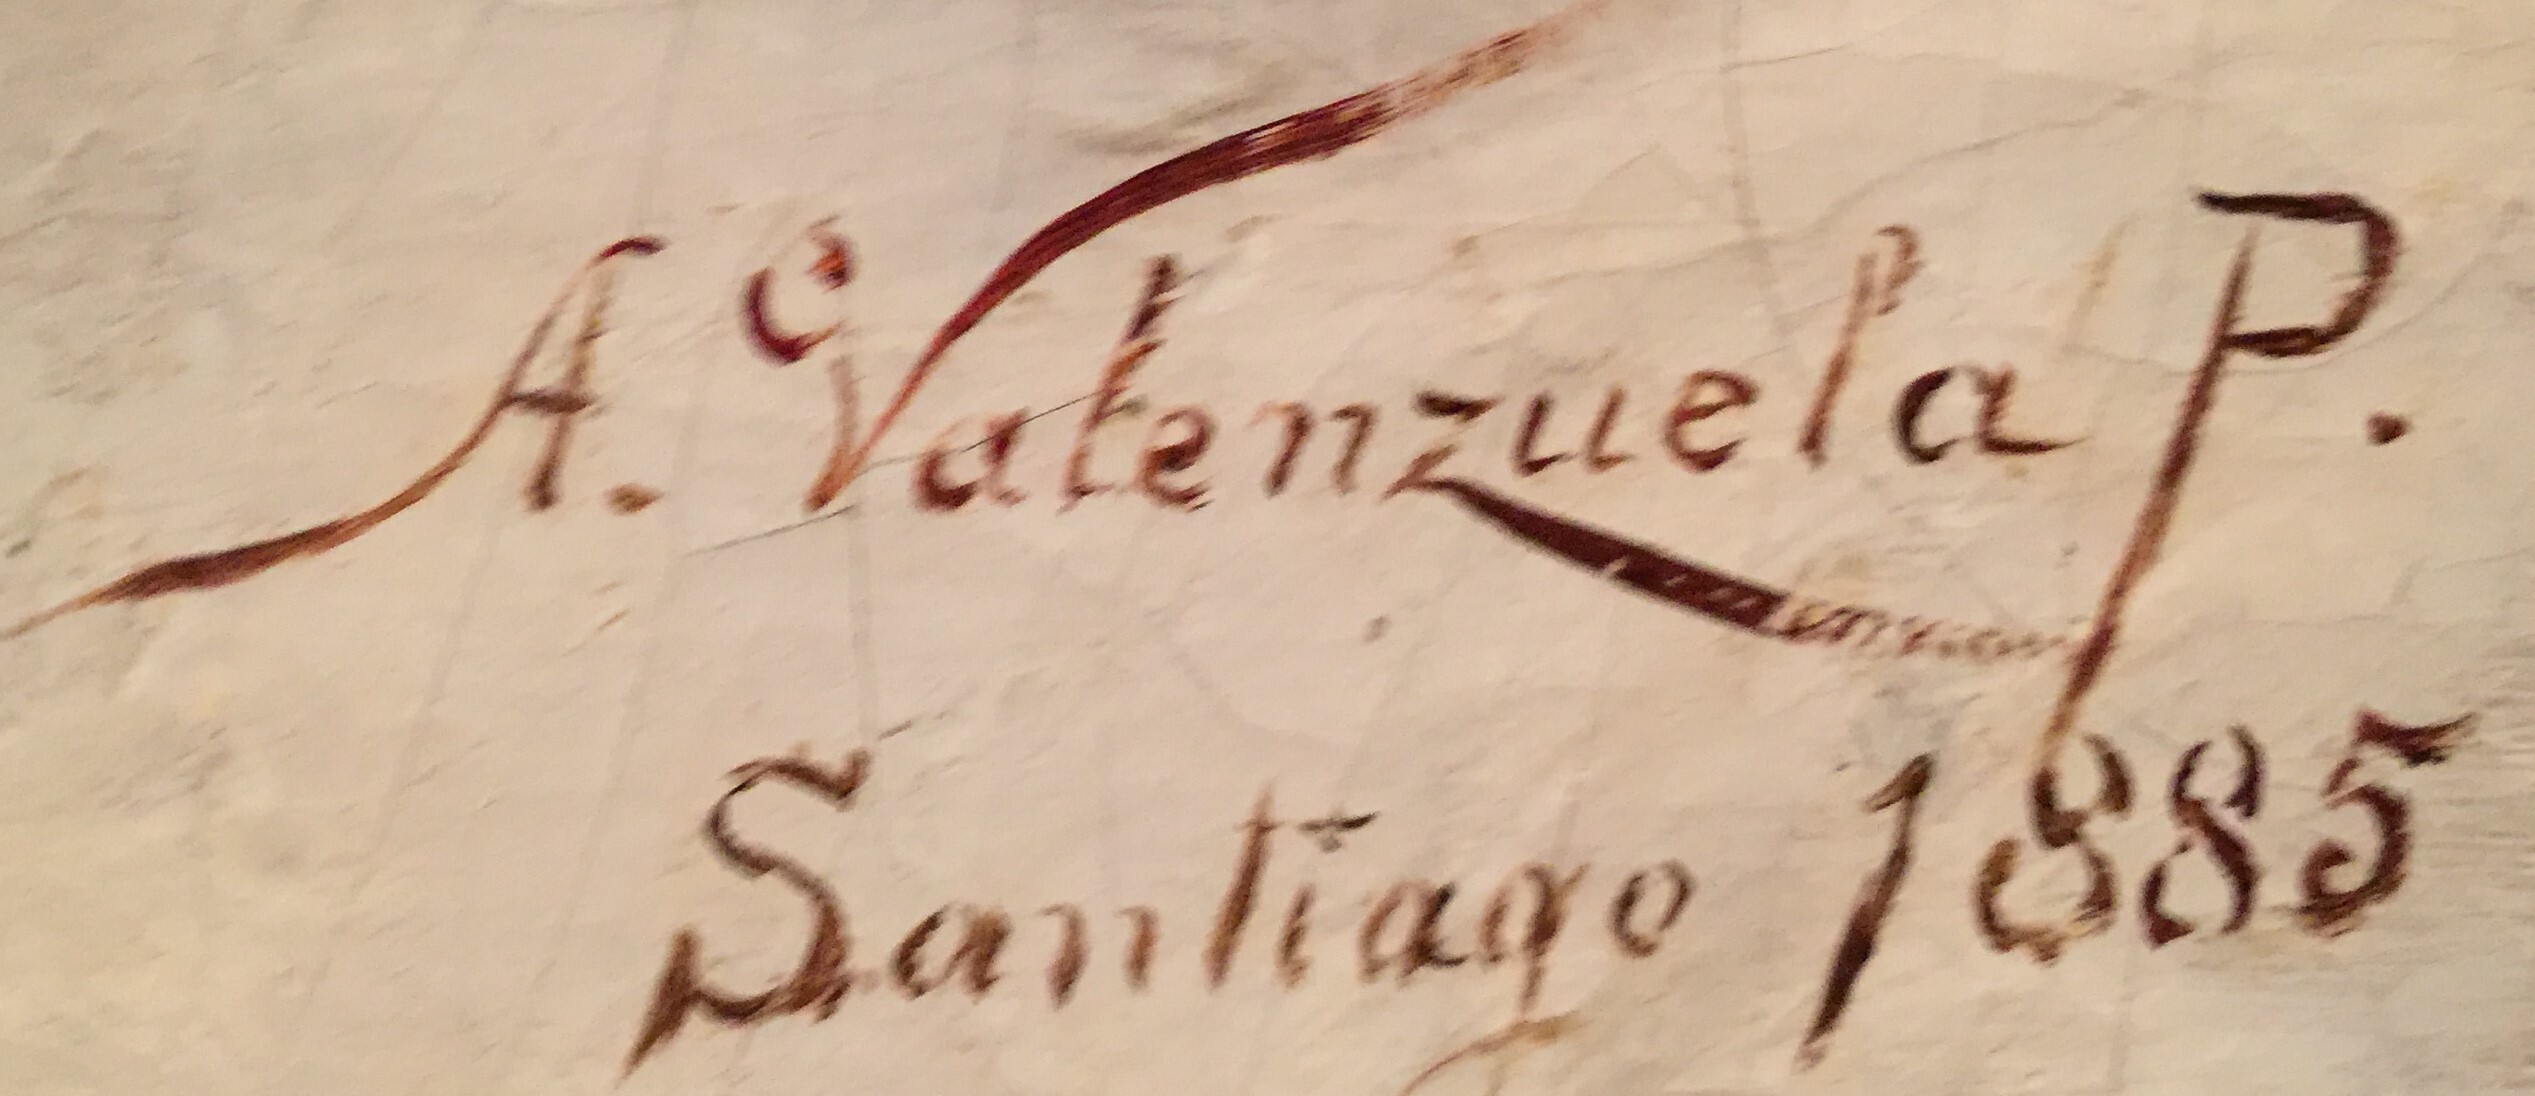
Signature of: alfredo valenzuela puelma